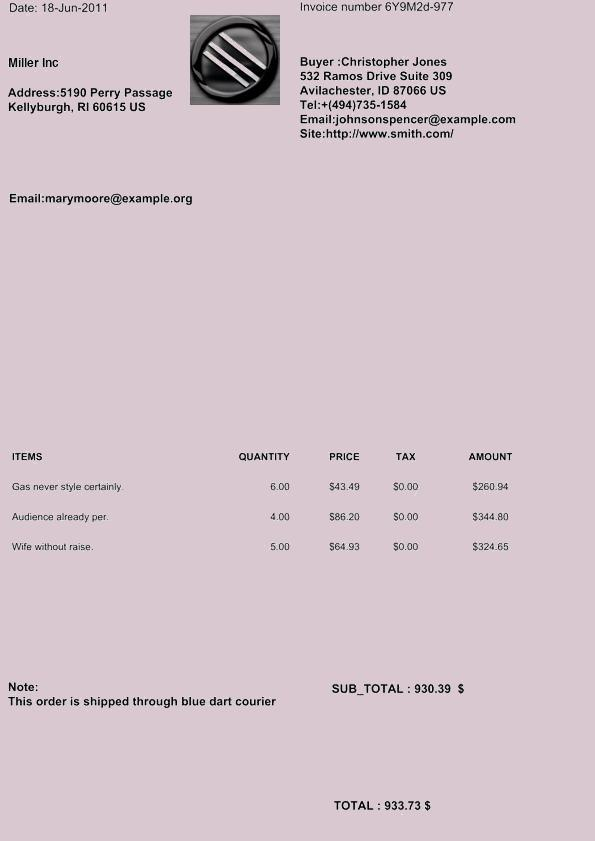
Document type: Invoice